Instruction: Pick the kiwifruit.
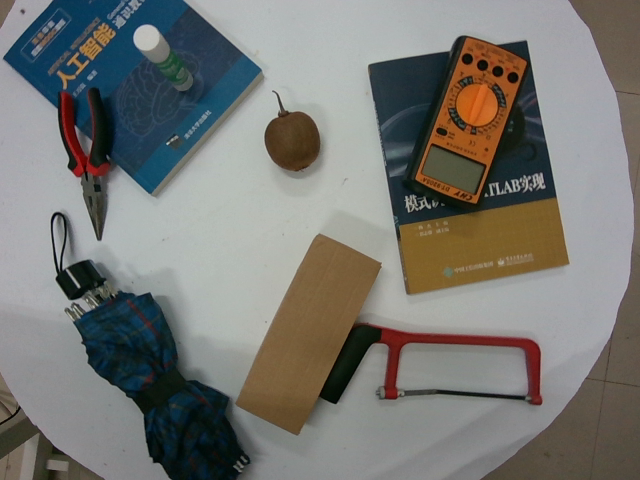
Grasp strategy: vertical